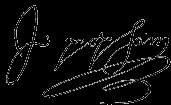
Signature of: john popham